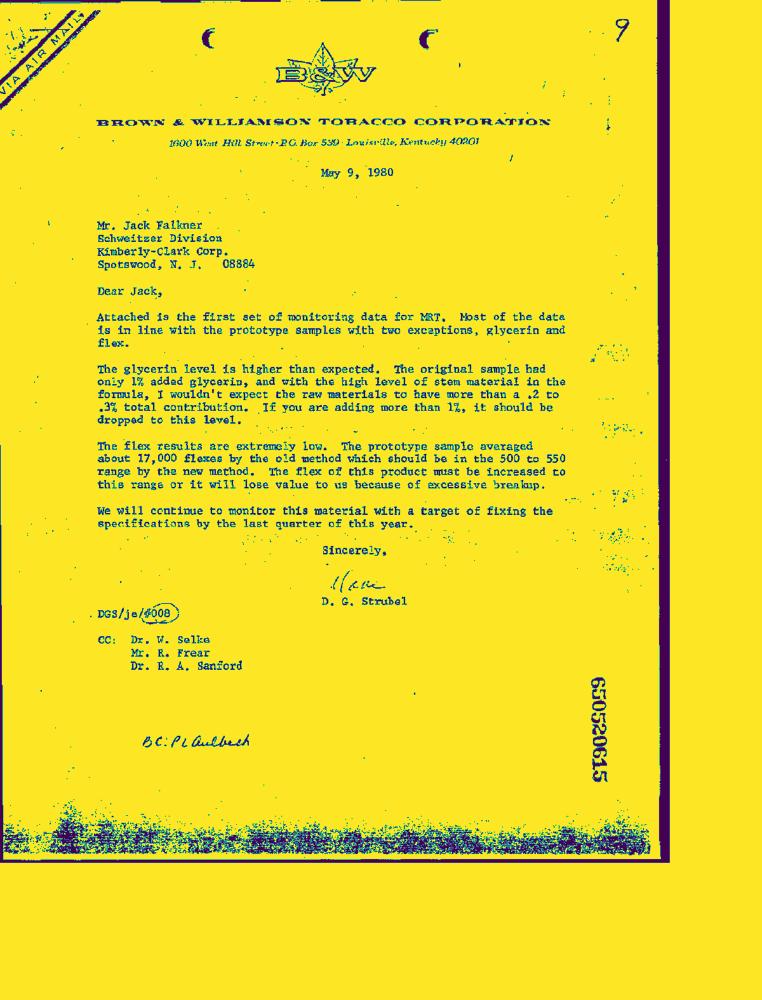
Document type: Letter-Doc